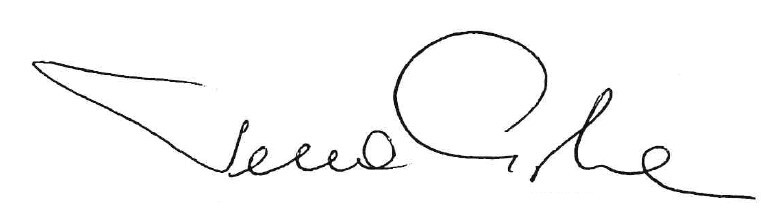
Signature of: teresa czerwińska